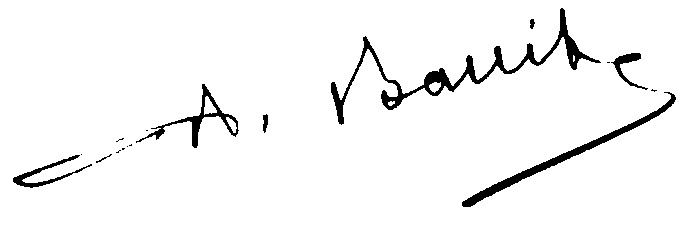
Signature of: abel ballif